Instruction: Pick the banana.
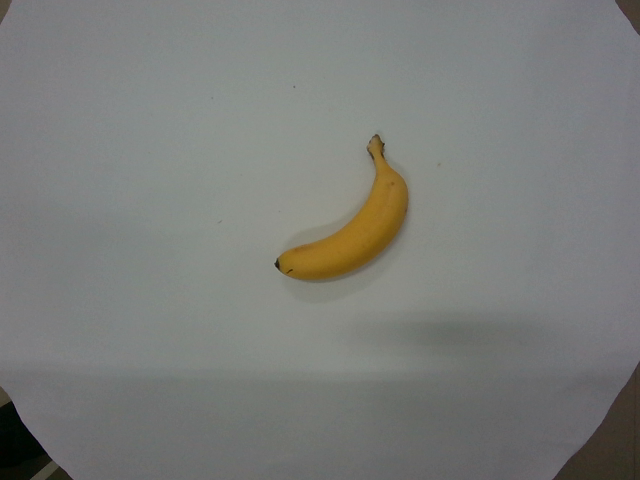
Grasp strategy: vertical